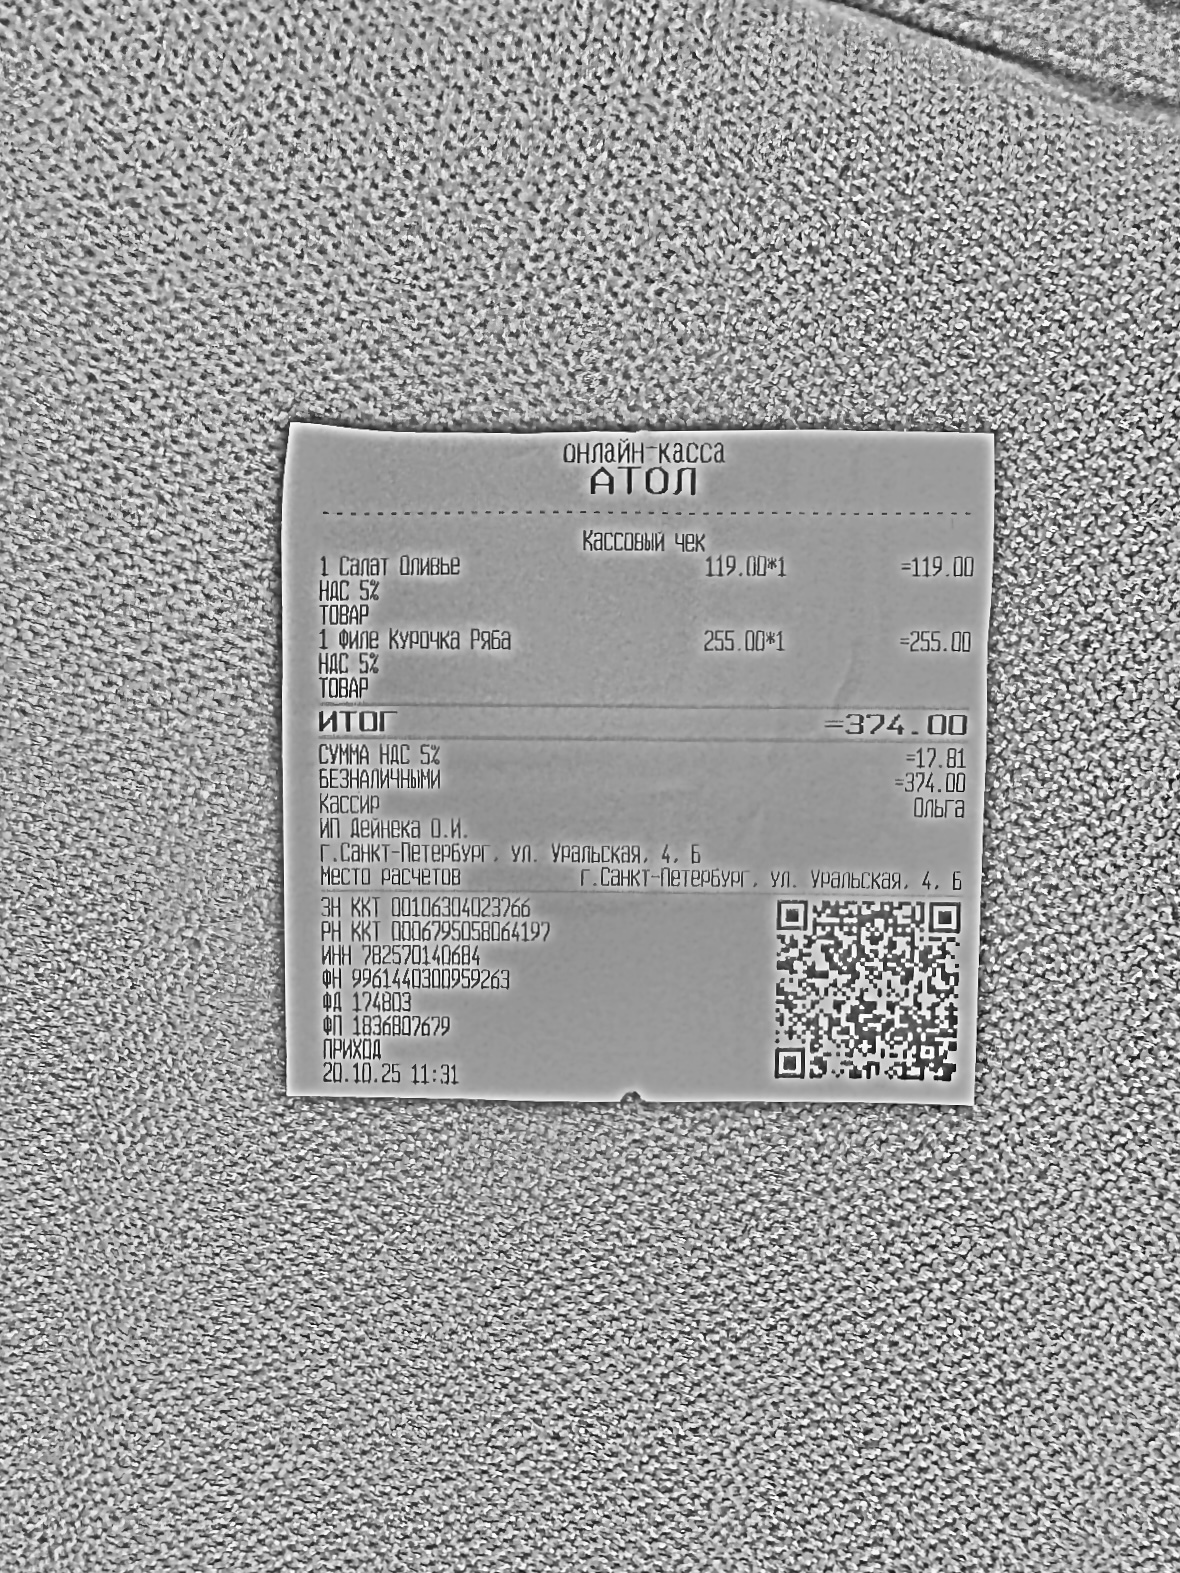
Продавец: ИП Дейнека О.И.
ИНН: 782570140684
Дата: 20.10.25
Товары: 1 Салат Оливье; 1 Филе Курочка Ряба
Количество: 1; 1
Цена: 119.00; 255.00
Сумма: 119.00; 255.00
Итого: 374.00